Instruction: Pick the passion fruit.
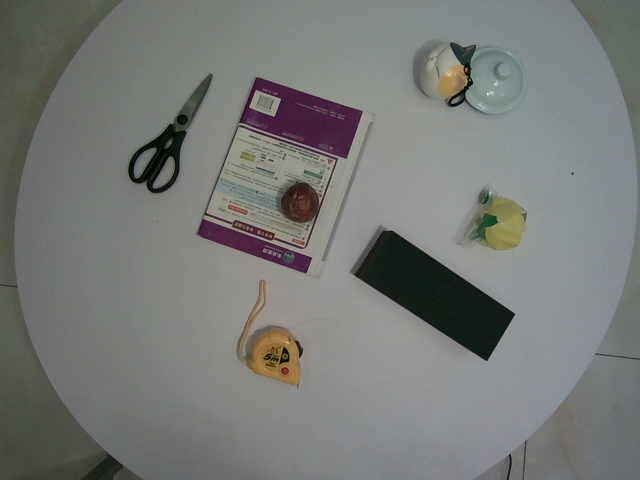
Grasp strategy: vertical